Question: What appears to be the issue?
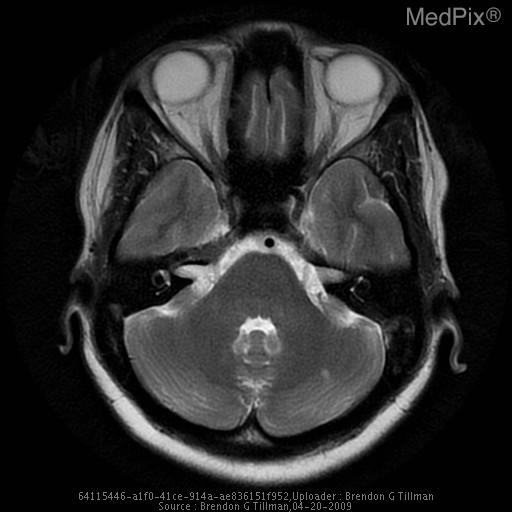
Answer: The findings suggest CT:  Axial Noncontrast CT of the Brain showed an acute SAH in the right frontal lobe brain.

Cerebral angiogram:  Lateral projection of the right cerebral angiogram demonstrated irregular variable caliber in cortical vessels in the right MCA distribution.

MRI/MRA:  Diffusion weight image, Apparent Diffusion Coefficient MRI, and T2-weighted images of brain demonstrate an acute infarct in the right mid-posterior cerebellar in the superior cerebellar vascular territory.

Axial FLAIR MRI of the brain showed multiple nonspecific small foci of increased FLAIR signal within the anterior aspects of the external capsule bilaterally.

3D time of flight MRA of the cerebral arteries demonstrated MCA cortical vessel caliber variation.. T2 MRI of the head showing an acute infarct in the left mid-posterior cerebellum in the superior cerebellar vascular territory.. The patient might have a history of 34-year-old African American G1P1 female with no significant medical history presents to the ER four days postpartum complaining of the “worst headache of her life” on the right-sided of her head..